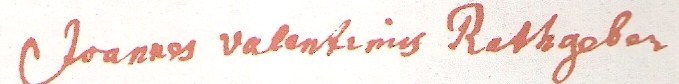
Signature of: valentin rathgeber